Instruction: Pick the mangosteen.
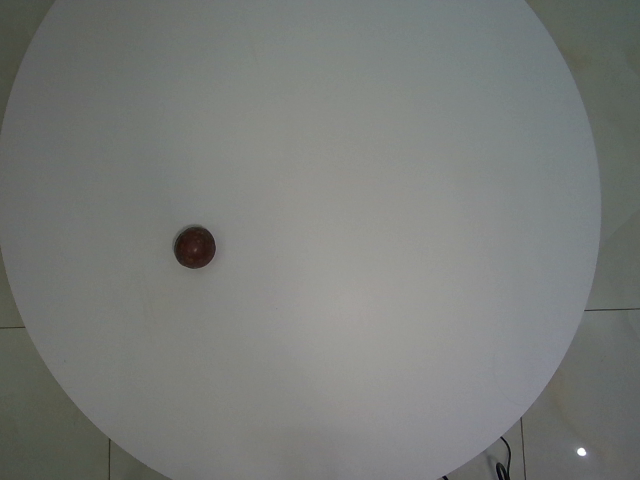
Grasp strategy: vertical